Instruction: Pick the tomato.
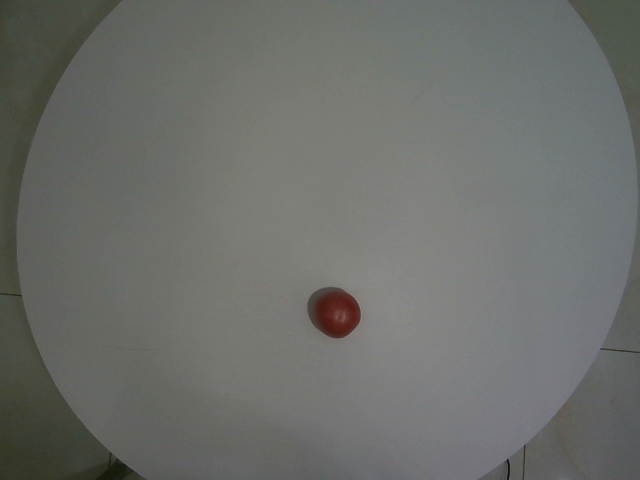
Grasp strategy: vertical